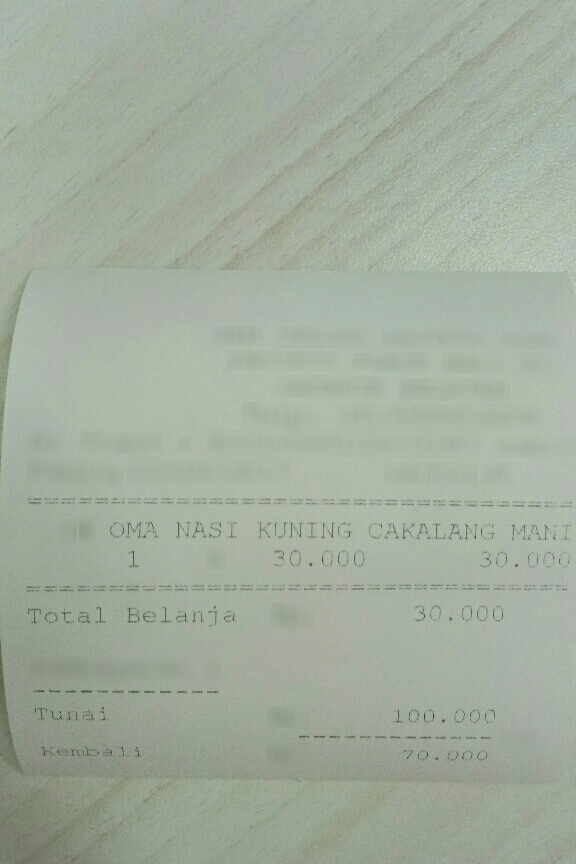
Number of items: 4
Total: 30.000
OCR text regions:
text: OMA
text: NASI
text: KUNING
text: CAKALANG
text: MANI
text: 1
text: 30.000
text: 30.000
text: Total
text: Belanja
text: 30.000
text: Tunai
text: 100.000
text: Kembali
text: 70.000